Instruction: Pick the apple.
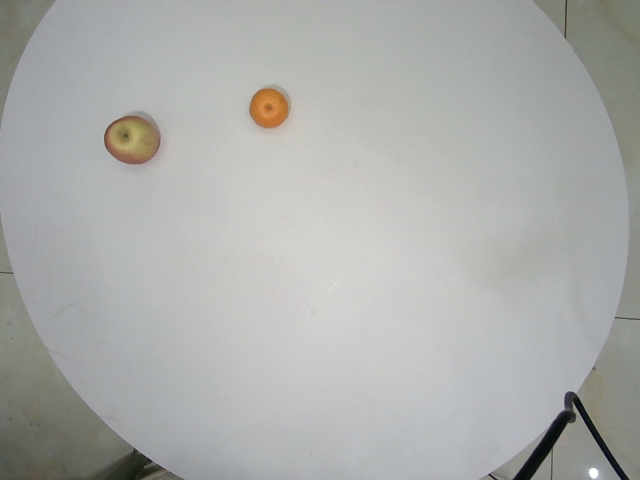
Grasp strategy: vertical